Question: What type of tax is indicated in the document, personal property or real estate?
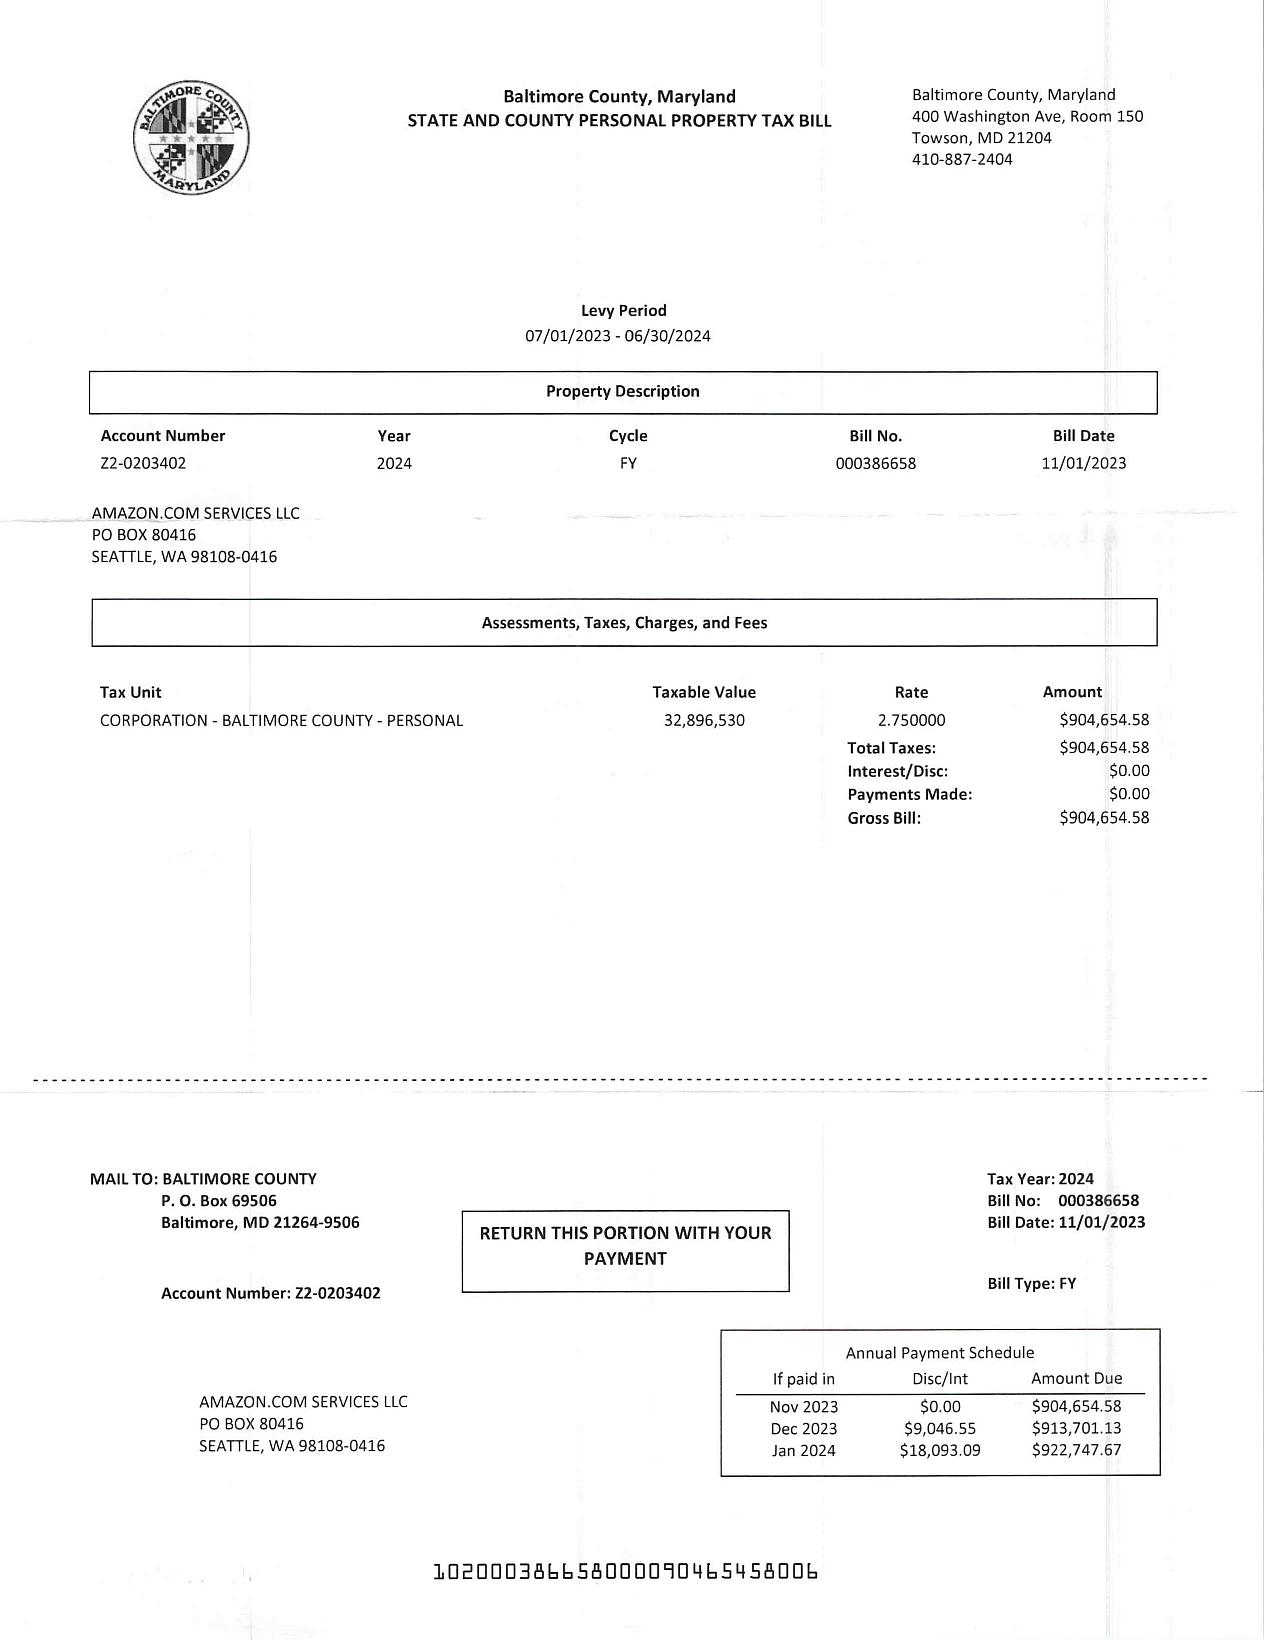
Answer: "Personal Property Tax"